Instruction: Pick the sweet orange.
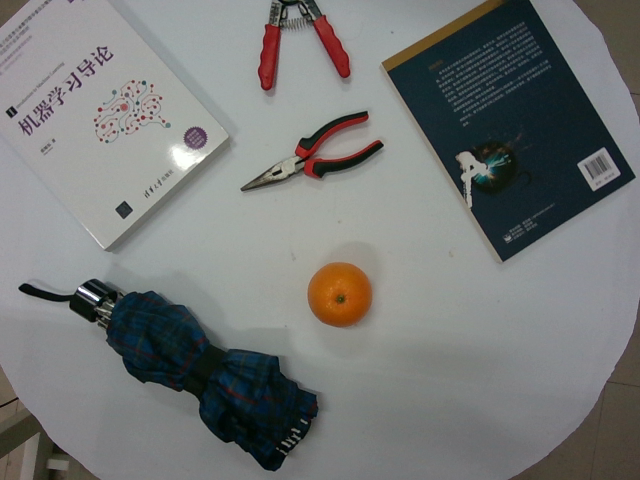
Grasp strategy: vertical